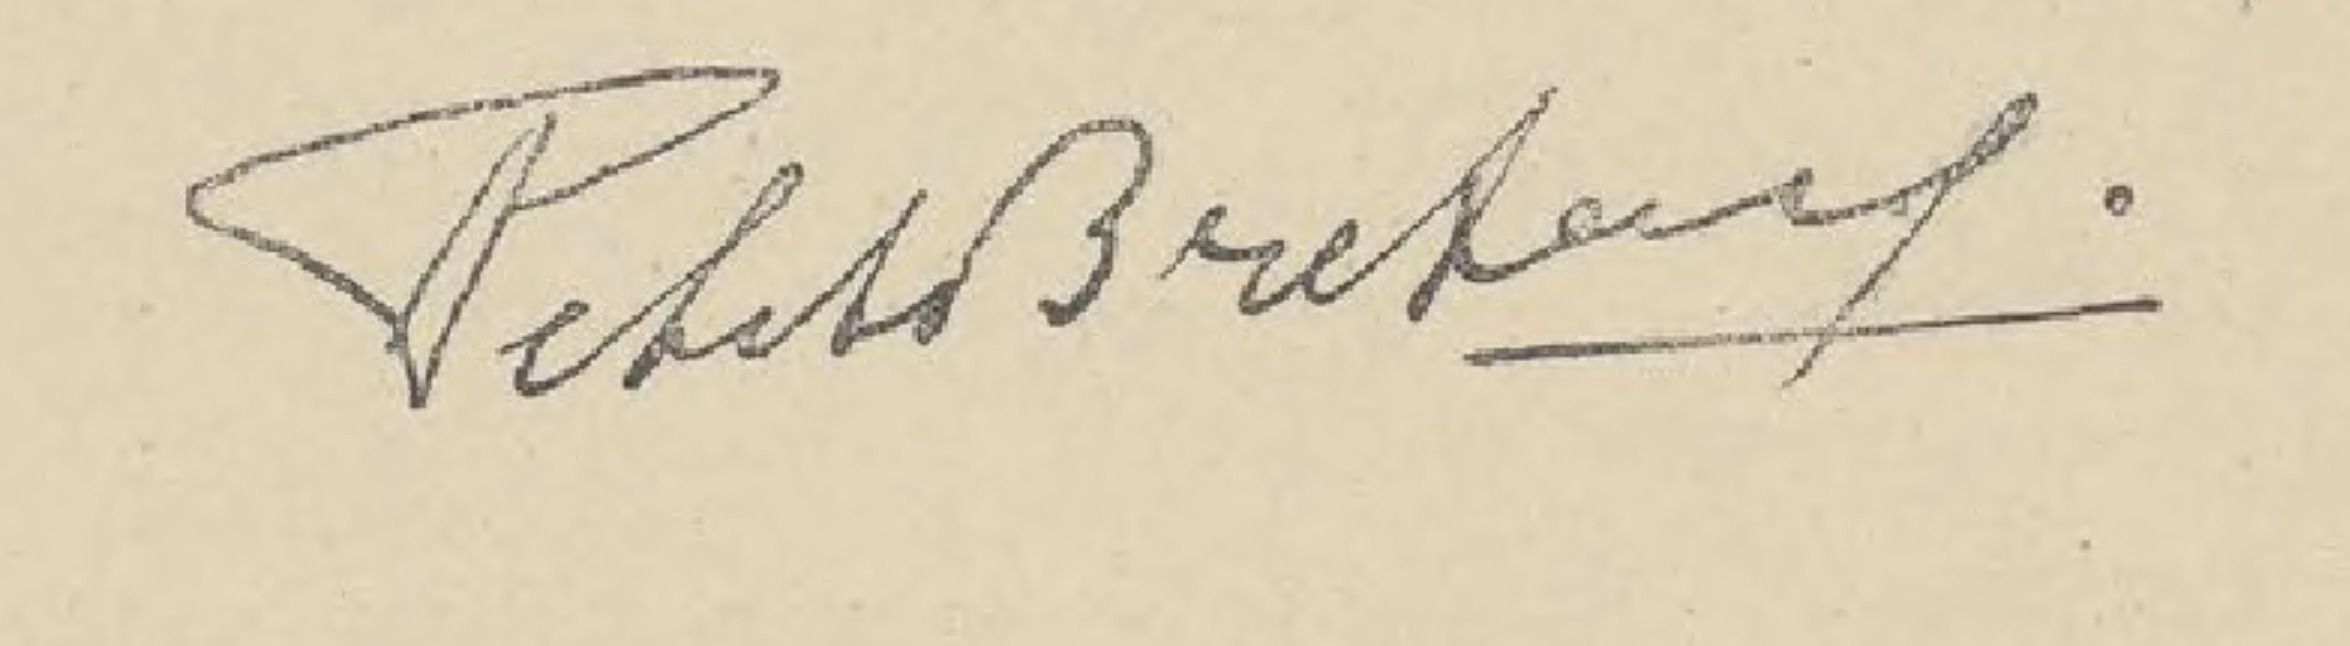
Signature of: lucien petit breton